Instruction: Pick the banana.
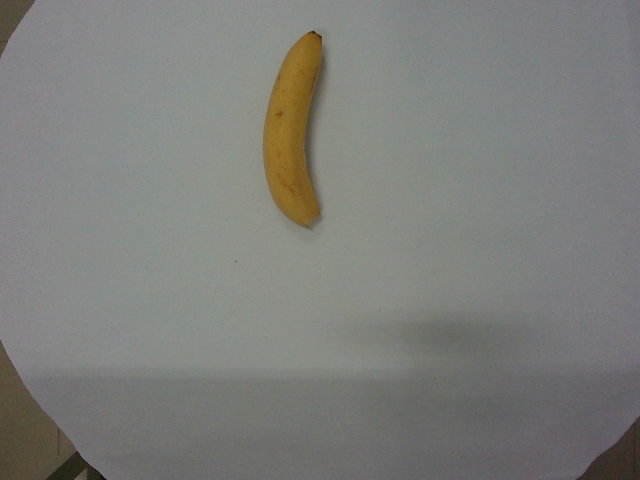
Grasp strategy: vertical